Question: Describe the condition in detail:
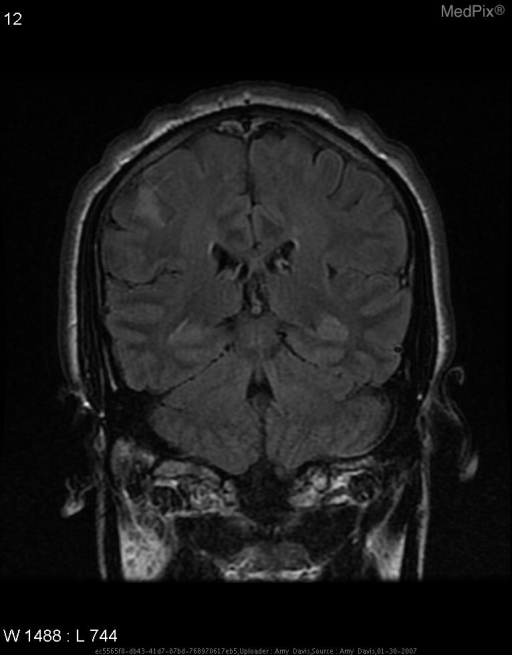
Answer: The disease is discussed as: Ischemic Stroke
* Abrupt interruption of focal cerebral blood flow
* 750,000 cases per year in United States
* more than 150,000 deaths annually
* 3rd leading cause of death US
* #1 cause of disability in US